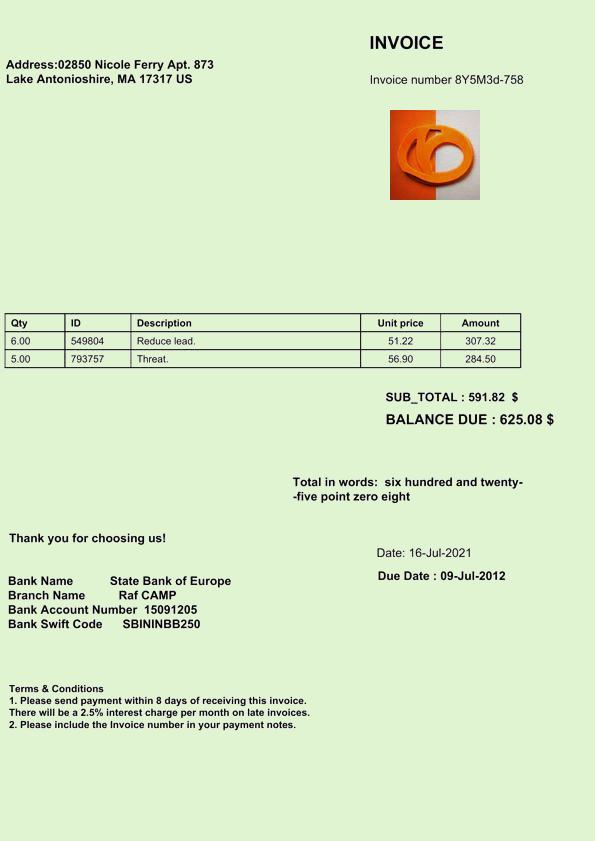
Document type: Invoice